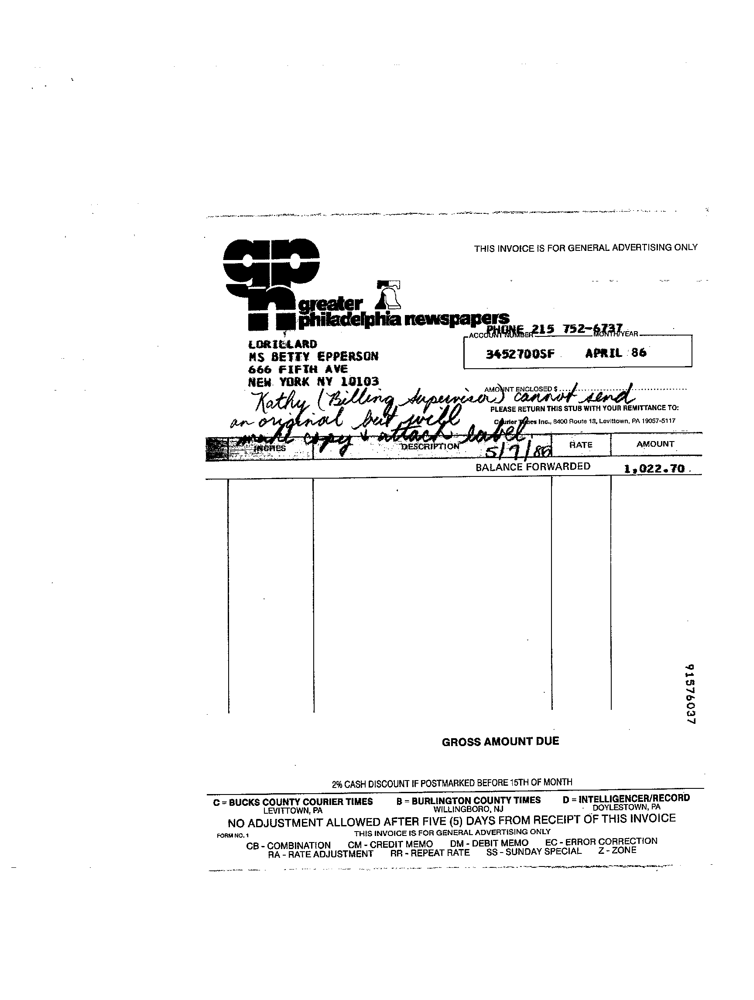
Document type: Invoice